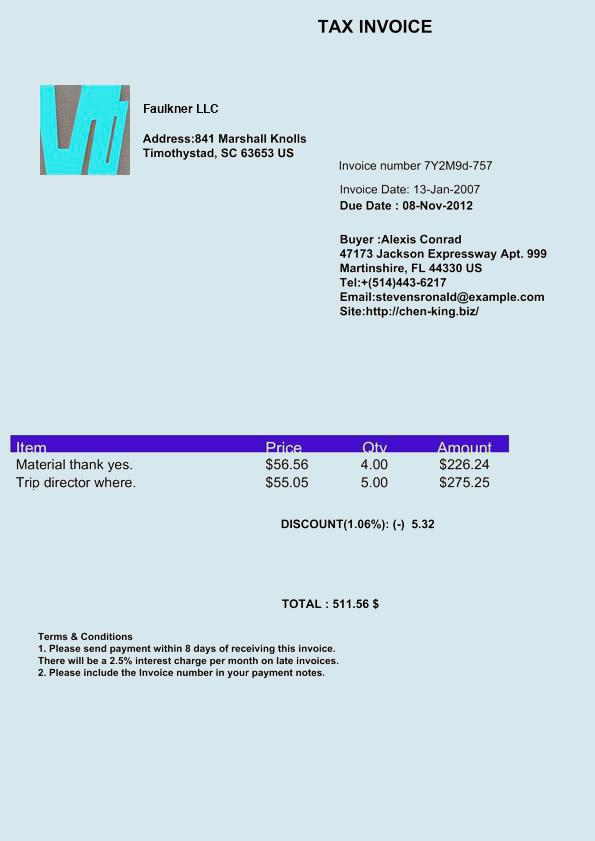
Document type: Invoice